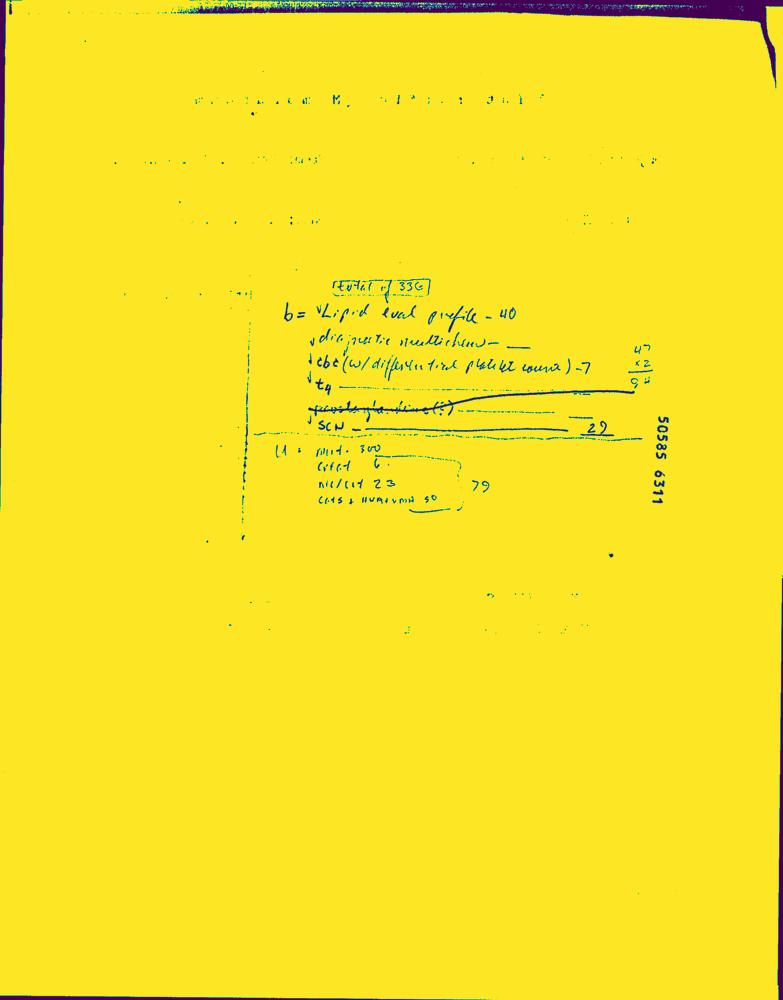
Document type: Hand-Written